Question: What is the suspected problem?
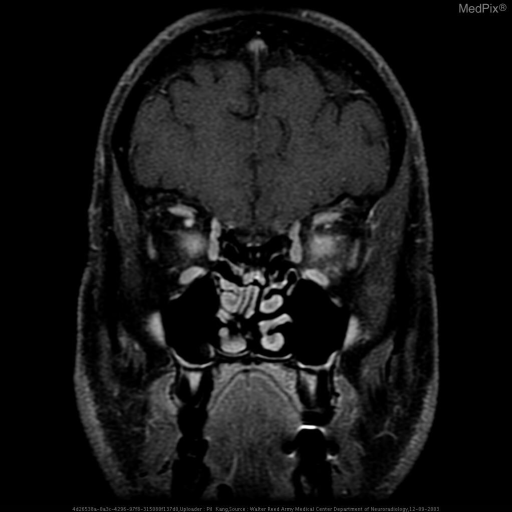
Answer: The findings suggest Multiple axial MR images demonstrate enlarged optic nerves bilaterally, with stranding of intraconal fat, with avid enhancement of the optic nerves and the surrounding intraconal fat bilaterally on the post-contrast T1-weighted images with fat-suppression, without fusiform enlargement of the nerves or tram-track-like enhancement seen in optic glioma or optic nerve meningioma, respectively.

MR images of the brain (not shown) demonstrated no other abnormalities.. Multiple axial MR images demonstrate enlarged optic nerves bilaterally, with stranding of intraconal fat, with avid enhancement of the optic nerves and the surrounding intraconal fat bilaterally on the post-contrast T1-weighted images with fat-suppression, without fusiform enlargement of the nerves or tram-track-like enhancement seen in optic glioma or optic nerve meningioma, respectively.

MR images of the brain (not shown) demonstrated no other abnormalities.. The patient might have a history of 49 y.o. white man who had an acute onset of bilateral decreased visual acuity..